Question: Explain the disease:
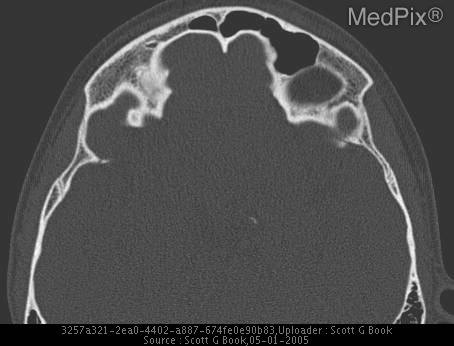
Answer: The disease is discussed as: Silent sinus syndrome is characterized by painless enophthalmos associated with chronic maxillary sinus atelectasis from chronic infundibular obstruction. This results in negative sinus pressure and collapse over time.  This syndrome has primarily been described in the otolaryngology and ophthalmology literature. The patient is typically an adult who presents to an ophthalmologist or an ENT specialist with a chronic history of painless facial asymmetry (one eye lower and sunken), diplopia, or both.  The patient may have symptoms of sinusitis but may be asymptomatic.

The diagnosis is made clinically and confirmed radiologically. Physical exam reveals a combination of enophthalmos, hypoglobus, upper-lid retraction, deepened upper-lid sulcus, and malar depression.

Radiologic evaluation is primarily by CT.  The imaging findings of the silent sinus syndrome a fully developed and opacified maxillary sinus with occluded infundibulum.  Occlusion is usually caused by lateral retraction of the uncinate process with apposition of the uncinate process against the inferomedial aspect of the orbital wall. There is resultant enlargement of the adjacent middle meatus with associated lateral retraction of the middle turbinate. The feature most characteristic is inward retraction of the sinus walls (medial wall, posterolateral wall, and orbital floor) with associated decrease in sinus volume. The downward retraction of the orbital floor into the maxillary sinus creates the eye or facial asymmetry.

Treatment is surgical involving making an outlet for mucous drainage from the obstructed sinus. A nasal antral window or a maxillary antrostomy is performed endoscopically. The post surgical sinus deformity may remain unchanged, improve slightly, or be restored to a near-normal configuration over time. Additional corrective surgery of the orbital floor may be accomplished.

============================
http://www.ncbi.nlm.nih.gov/entrez/query.fcgi?cmd=Retrieve&db=PubMed&dopt=Abstract&list_uids=94203633
http://www.ajronline.org/cgi/content/figsonly/178/2/503
http://www.laryngoscope.com/pt/re/laryngoscope/abstract.00005537-200106000-00008.htm;jsessionid=CFN5meDK83rOWfejtjGhVdI9eNOhOeY6WnvGHqPCy2fdePgnNvQU!583875742!-949856031!9001!-1
http://www.laryngoscope.com/pt/re/laryngoscope/abstract.00020840-199902000-00009.htm;jsessionid=CFN58WbqxkzTMJuHWoh1quFdWgPKXuCwImn5HUmV2wdjisErBWqc!583875742!-949856031!9001!-1